Question: In what way does the history help explain the case?
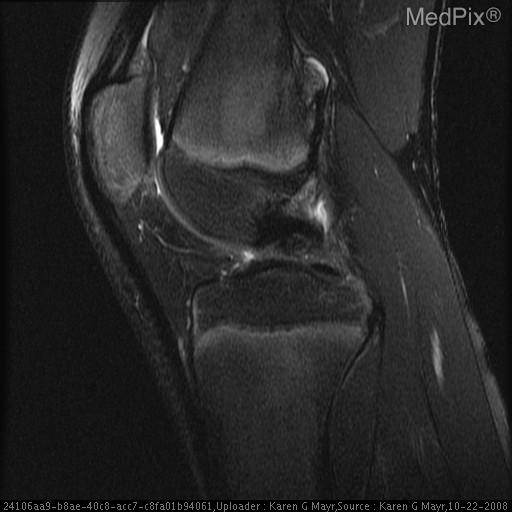
Answer: The patient's history of Twisting injury.  Rule out meniscal tear. is key in understanding the case.